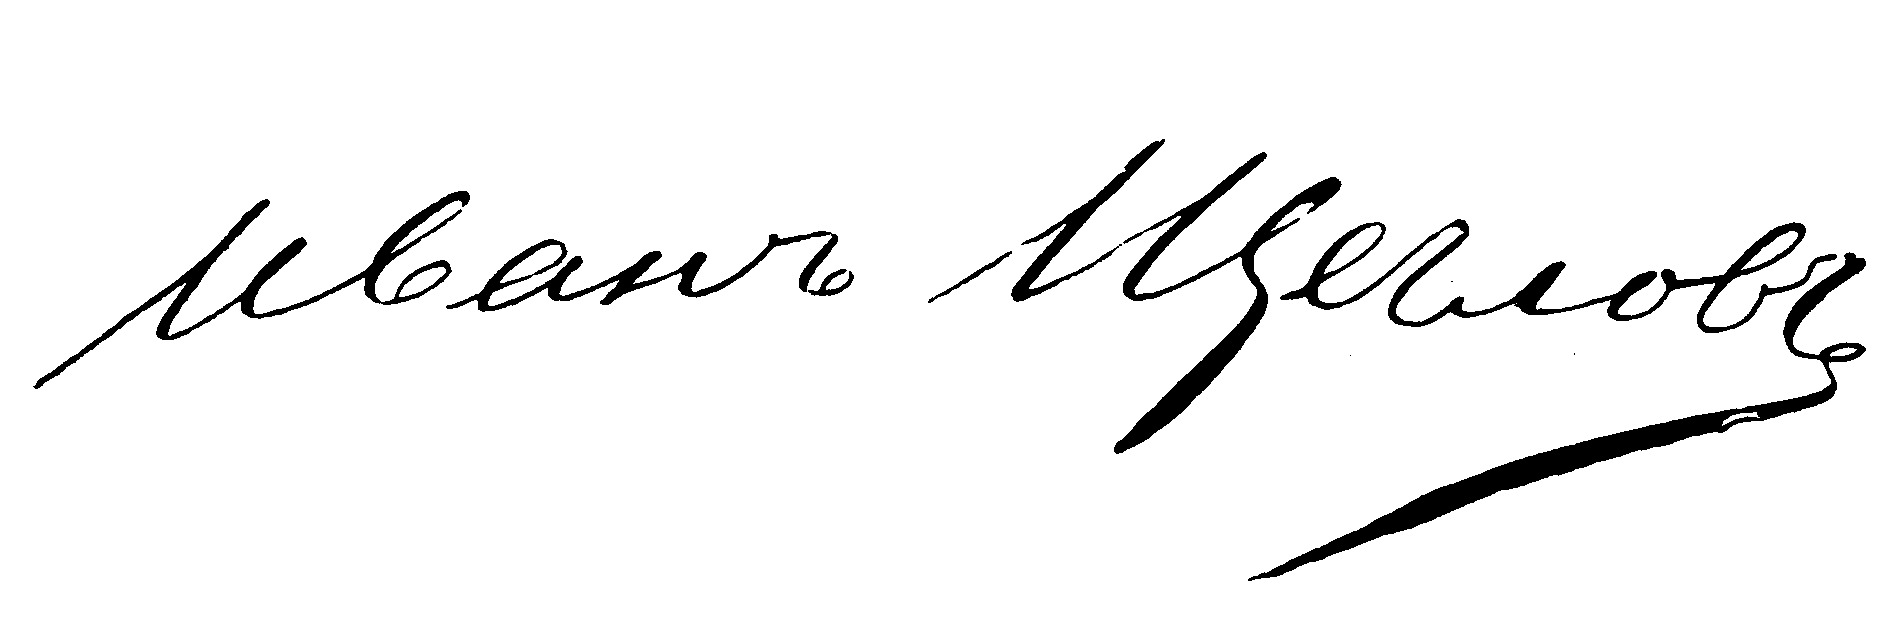
Signature of: ivan shcheglov